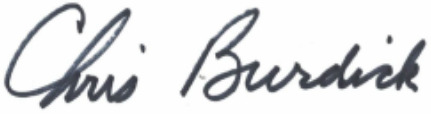
Signature of: chris burdick